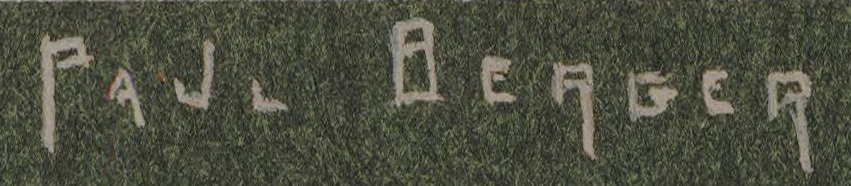
Signature of: paul berger